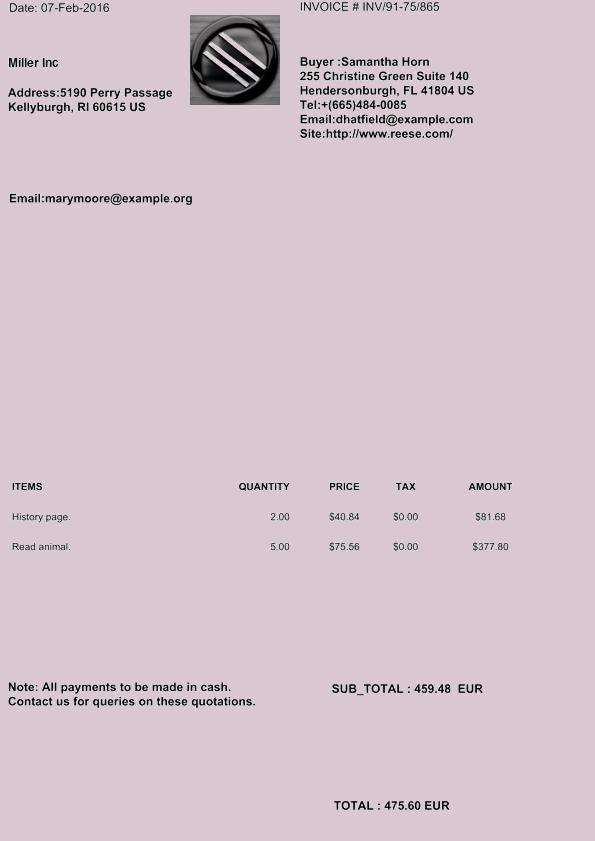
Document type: Invoice